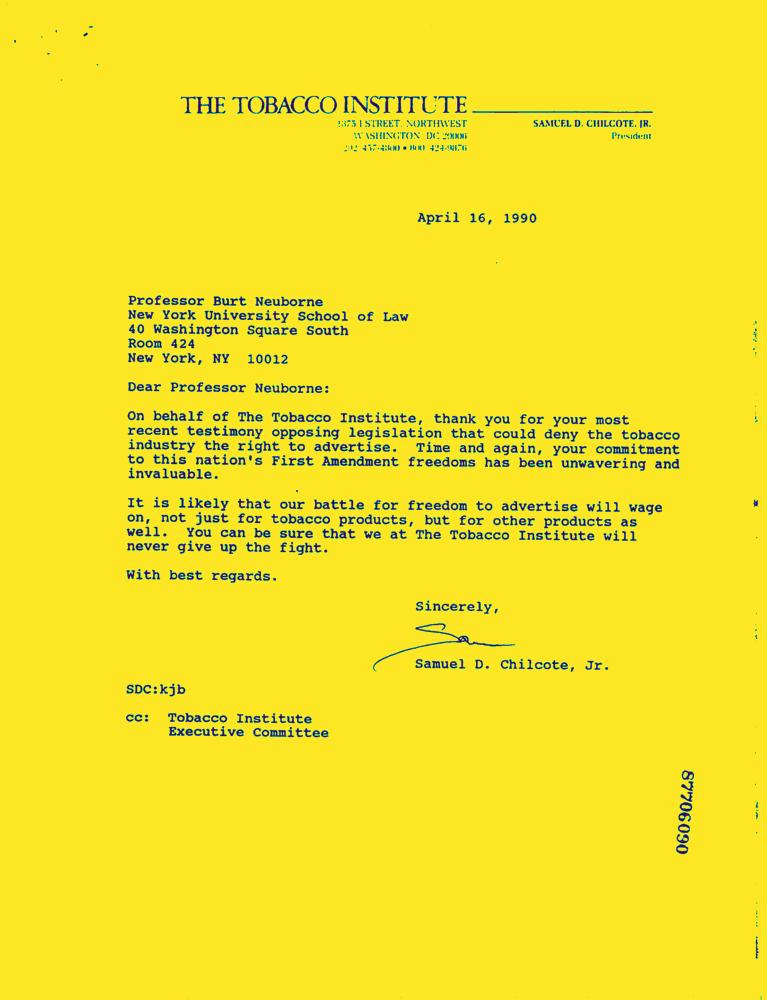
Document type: Letter-Doc